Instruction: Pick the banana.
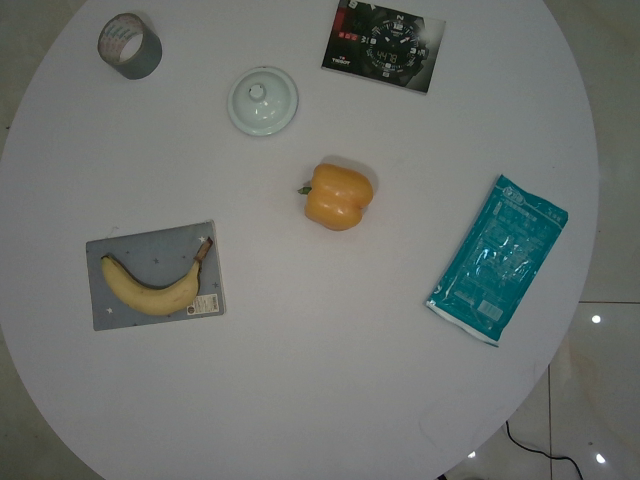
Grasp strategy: vertical